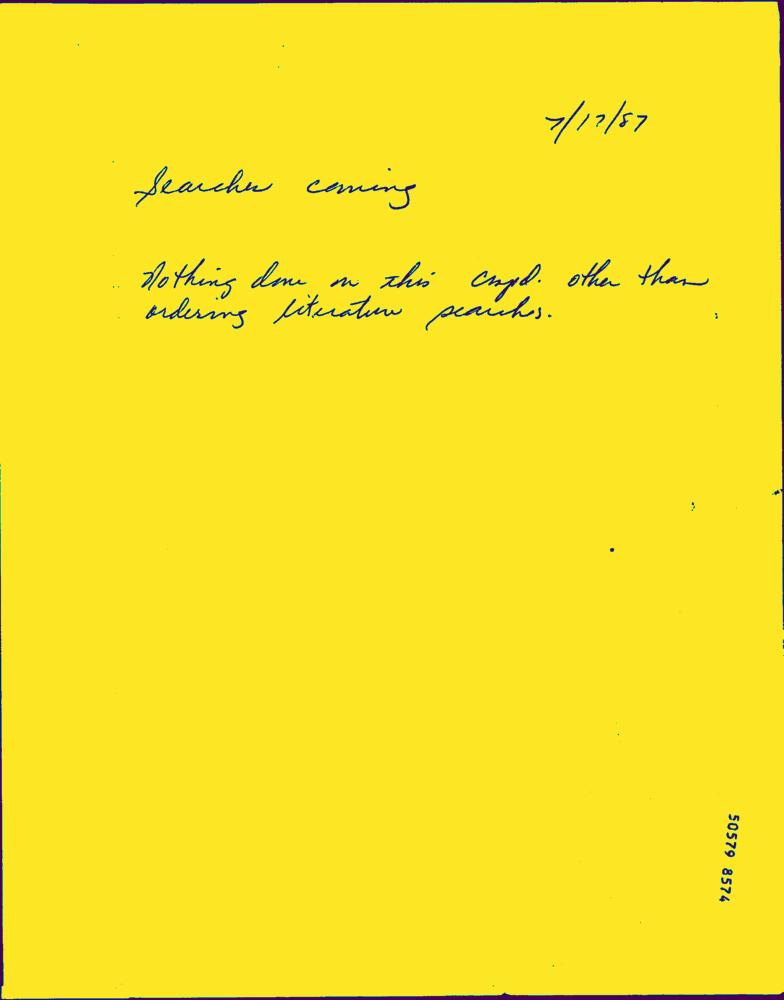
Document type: Hand-Written